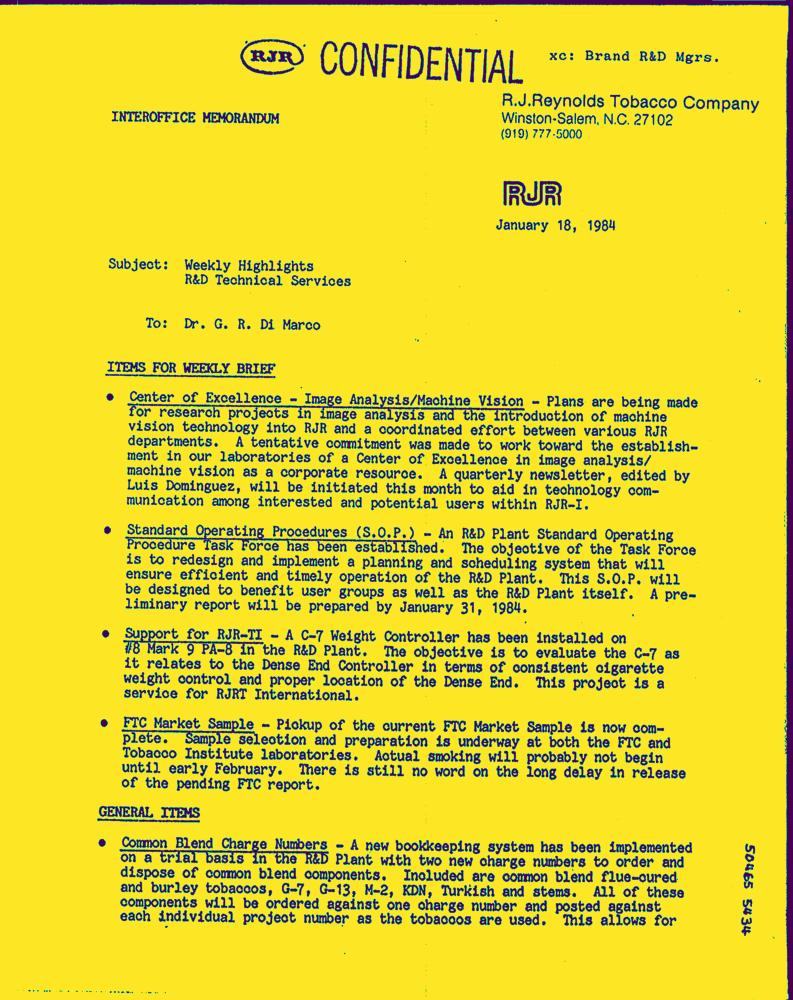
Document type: Letter-Doc